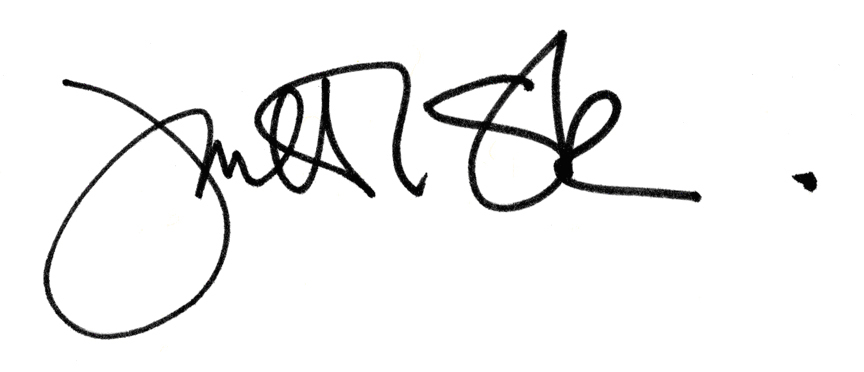
Signature of: janette sadik khan